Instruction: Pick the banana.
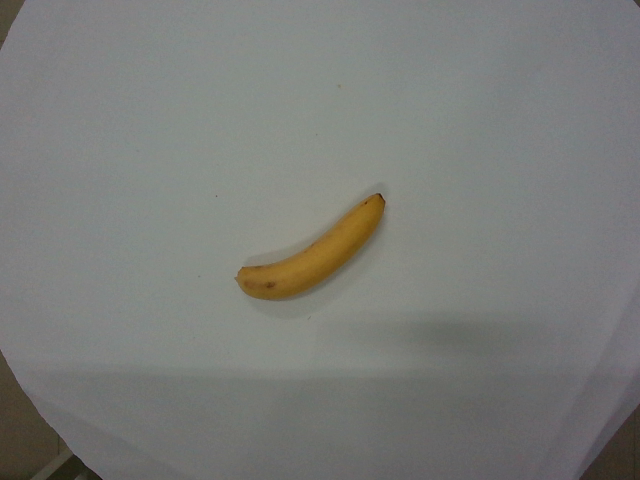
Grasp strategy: vertical